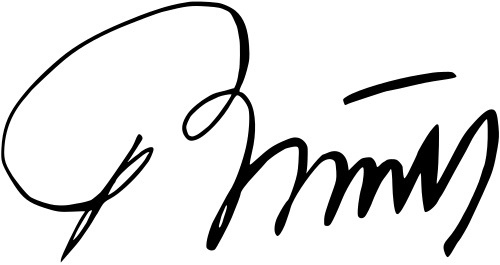
Signature of: ernst busch